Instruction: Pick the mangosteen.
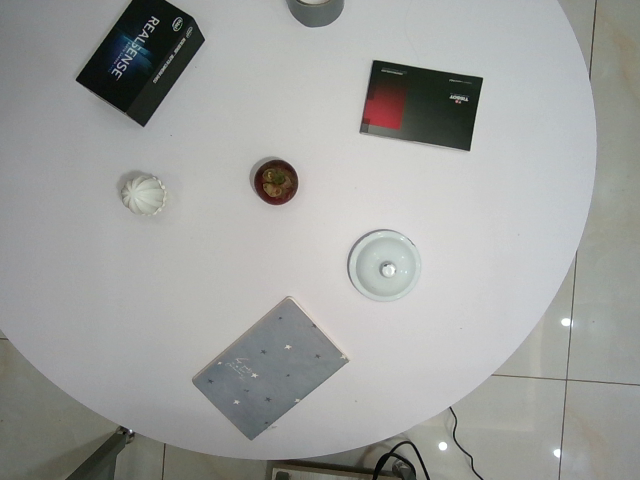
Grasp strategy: vertical